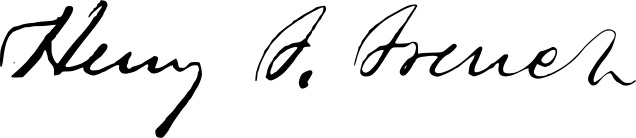
Signature of: henry f french